Question: What jurisdiction, city, or county is the document associated with?
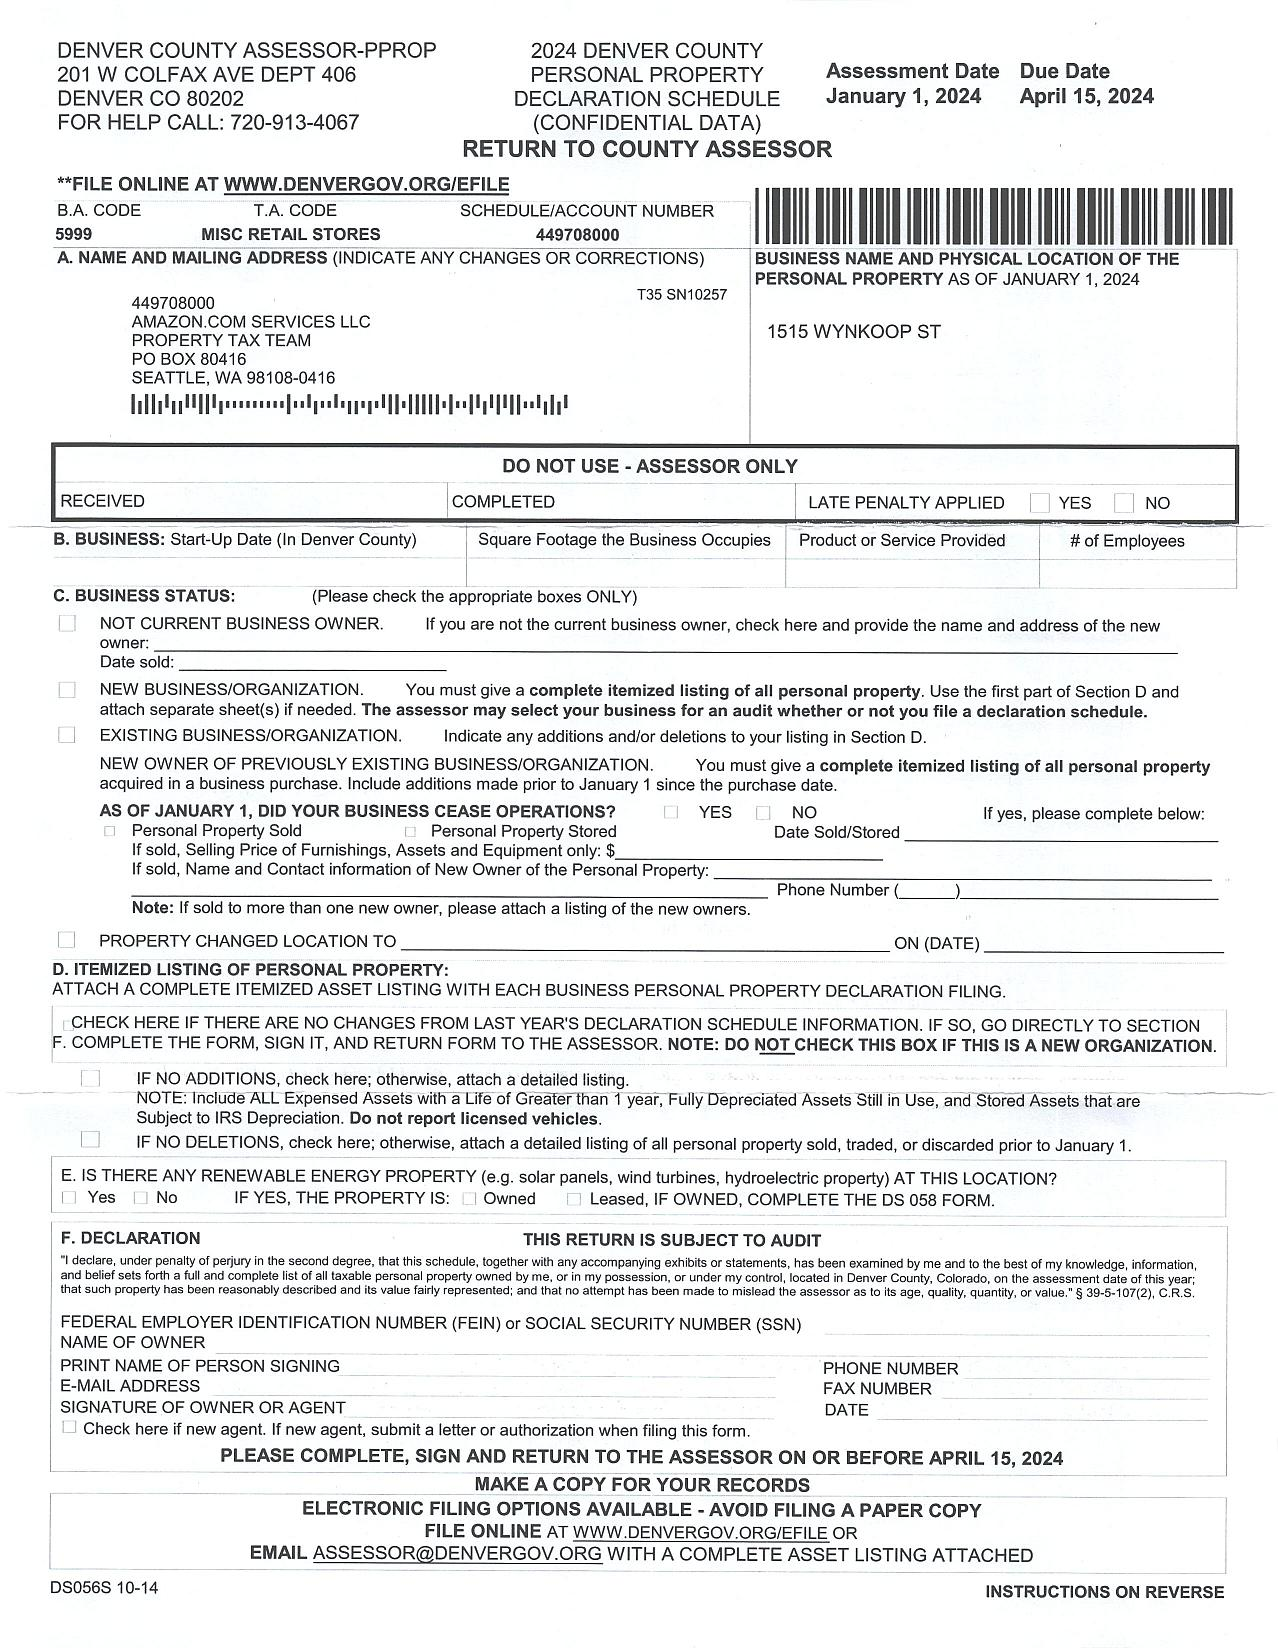
Answer: "Denver County"